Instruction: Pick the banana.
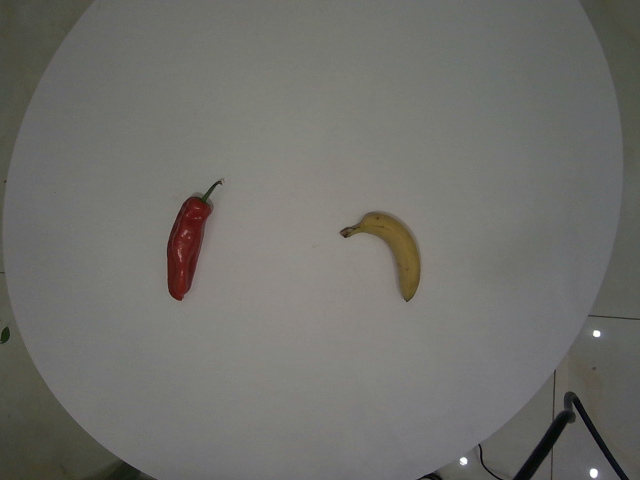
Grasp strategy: vertical